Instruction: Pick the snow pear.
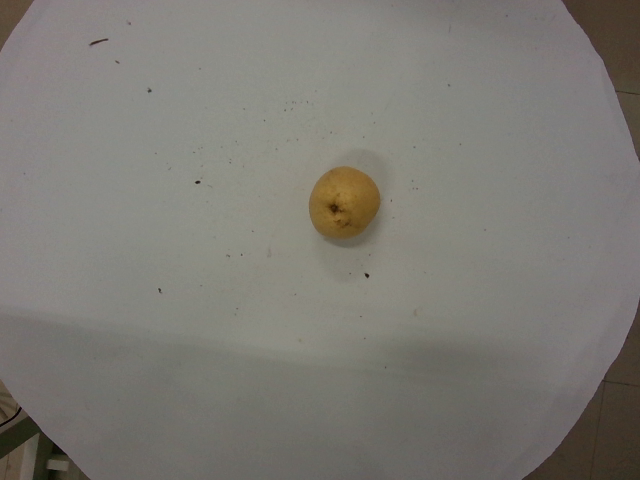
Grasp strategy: vertical